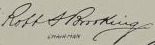
Signature of: robert s brookings